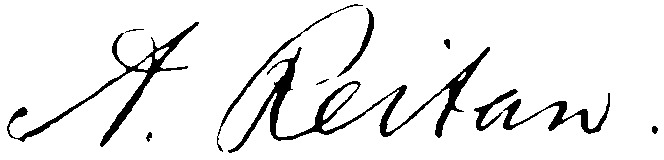
Signature of: anders jørgensen reitan